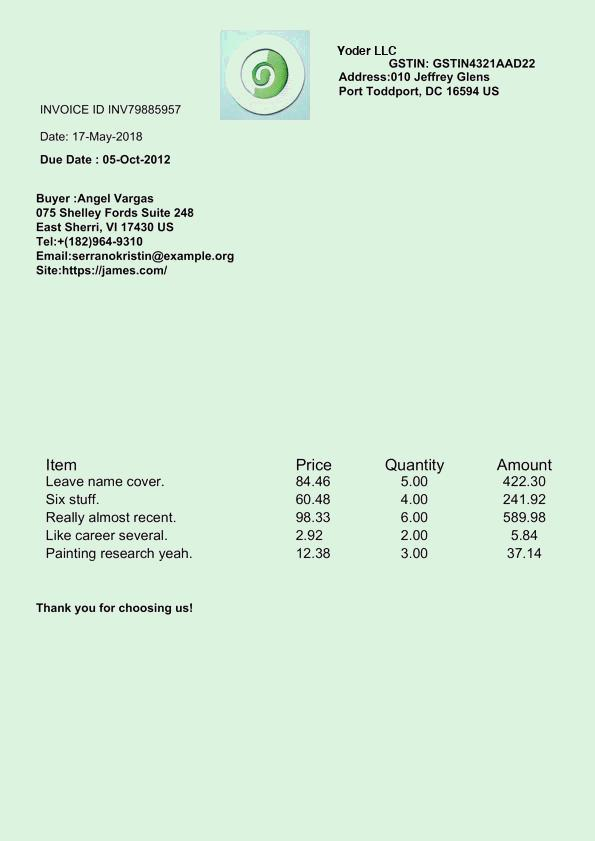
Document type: Invoice